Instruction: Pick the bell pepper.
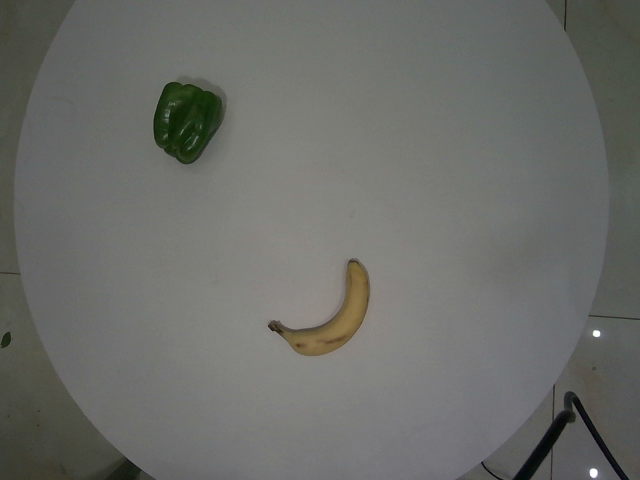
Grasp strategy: vertical